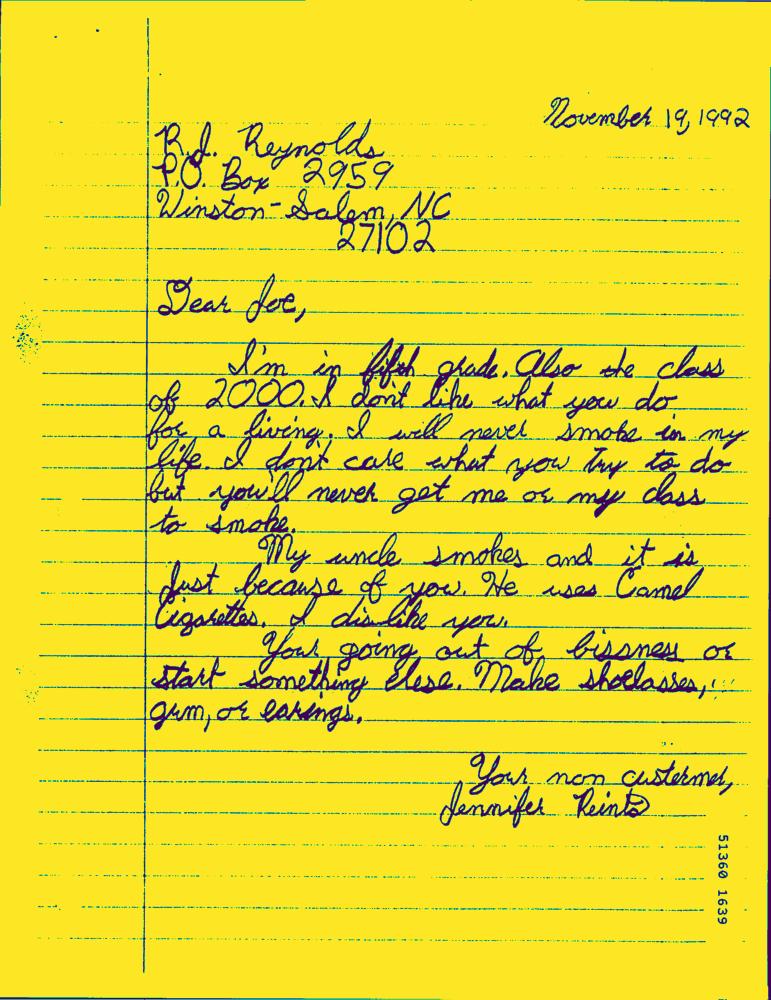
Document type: Hand-Written